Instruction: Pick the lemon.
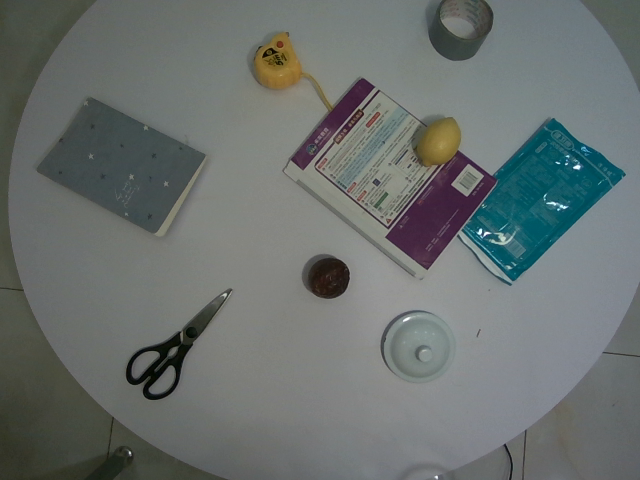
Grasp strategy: vertical